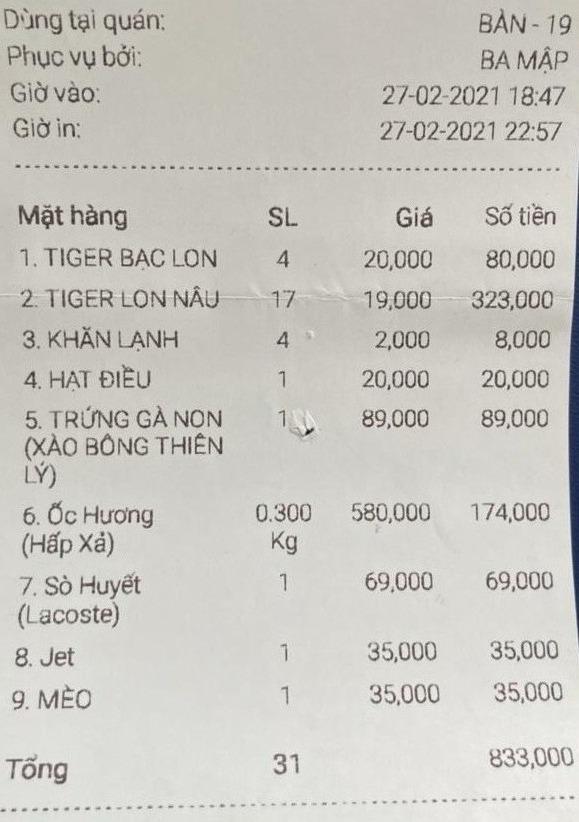
Dùng tại quán: BÀN - 19
Phục vụ bởi: BA MẬP
Giờ vào: 27-02-2021 18:47
Giờ in: 27-02-2021 22:57

<table>
<tr>
<th>Mặt hàng</th>
<th>SL</th>
<th>Giá</th>
<th>Số tiền</th>
</tr>
<tr>
<td>1. TIGER BẠC LON</td>
<td>4</td>
<td>20,000</td>
<td>80,000</td>
</tr>
<tr>
<td>2. TIGER LON NÂU</td>
<td>17</td>
<td>19,000</td>
<td>323,000</td>
</tr>
<tr>
<td>3. KHĂN LẠNH</td>
<td>4</td>
<td>2,000</td>
<td>8,000</td>
</tr>
<tr>
<td>4. HẠT ĐIỀU</td>
<td>1</td>
<td>20,000</td>
<td>20,000</td>
</tr>
<tr>
<td>5. TRỨNG GÀ NON (XẢO BÔNG THIÊN LÝ)</td>
<td>1</td>
<td>89,000</td>
<td>89,000</td>
</tr>
<tr>
<td>6. Ốc Hương (Hấp Xả)</td>
<td>0.300 Kg</td>
<td>580,000</td>
<td>174,000</td>
</tr>
<tr>
<td>7. Sò Huyết (Lacoste)</td>
<td>1</td>
<td>69,000</td>
<td>69,000</td>
</tr>
<tr>
<td>8. Jet</td>
<td>1</td>
<td>35,000</td>
<td>35,000</td>
</tr>
<tr>
<td>9. MÈO</td>
<td>1</td>
<td>35,000</td>
<td>35,000</td>
</tr>
</table>

Tổng 31 833,000